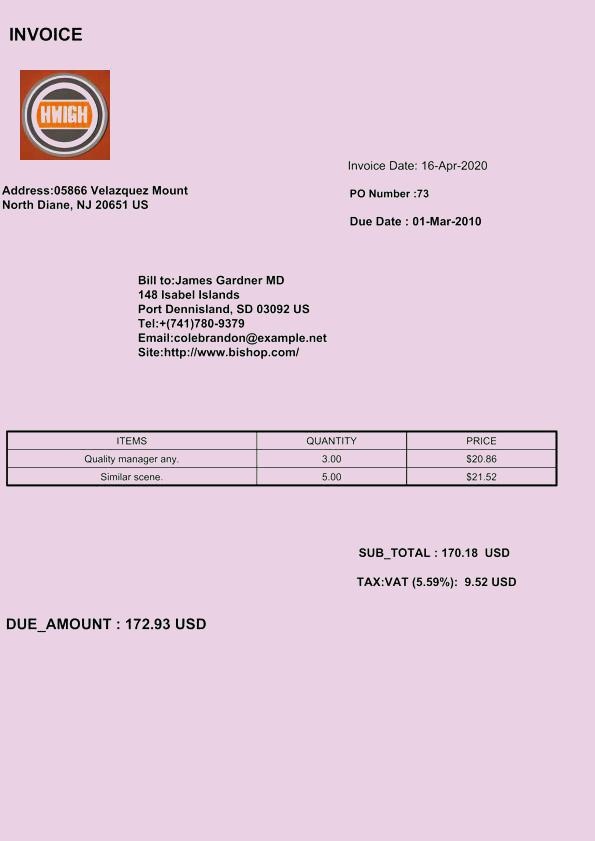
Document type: Invoice